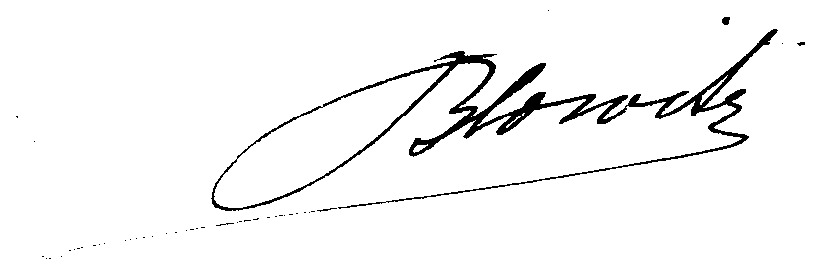
Signature of: henri blowitz